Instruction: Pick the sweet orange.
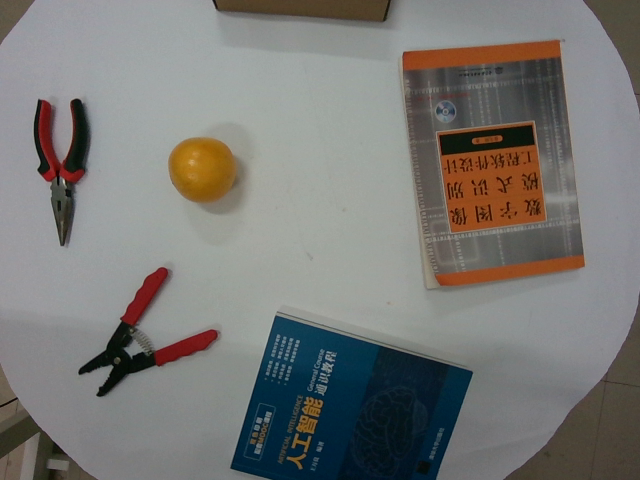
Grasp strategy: vertical